Question: What was observed in the imaging?
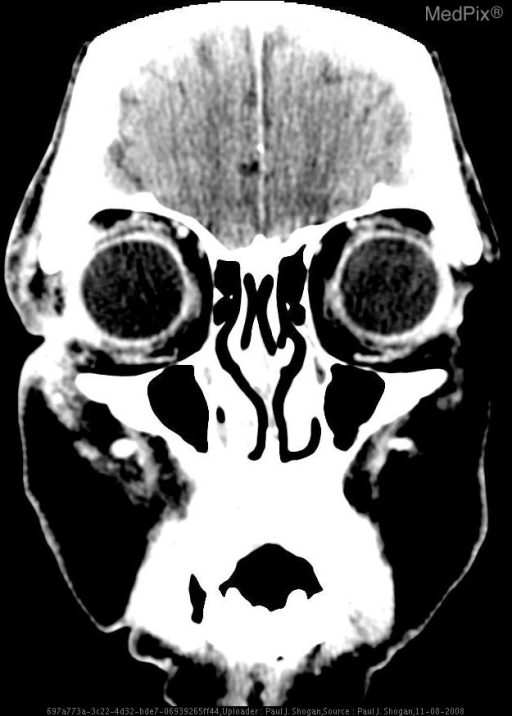
Answer: The imaging shows Contrast enhanced axial and coronal CT images reveal abnormal infiltration and thickening of the right preseptal soft tissues, extending into the right medial canthus. No postseptal extension is noted.  No peripheral enhancing fluid collections are seen.   Additionally, images demonstrate an enhancing lentiform mass along the superoposterior aspect of the right globe. Contrast enhanced axial and coronal CT images reveal abnormal infiltration and thickening of the right preseptal soft tissues, extending into the right medial canthus. No postseptal extension is noted.  No peripheral enhancing fluid collections are seen..